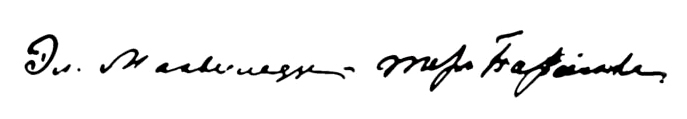
Signature of: eleonora ter parsegova makhviladze